Question: What is the filing due date as per the document?
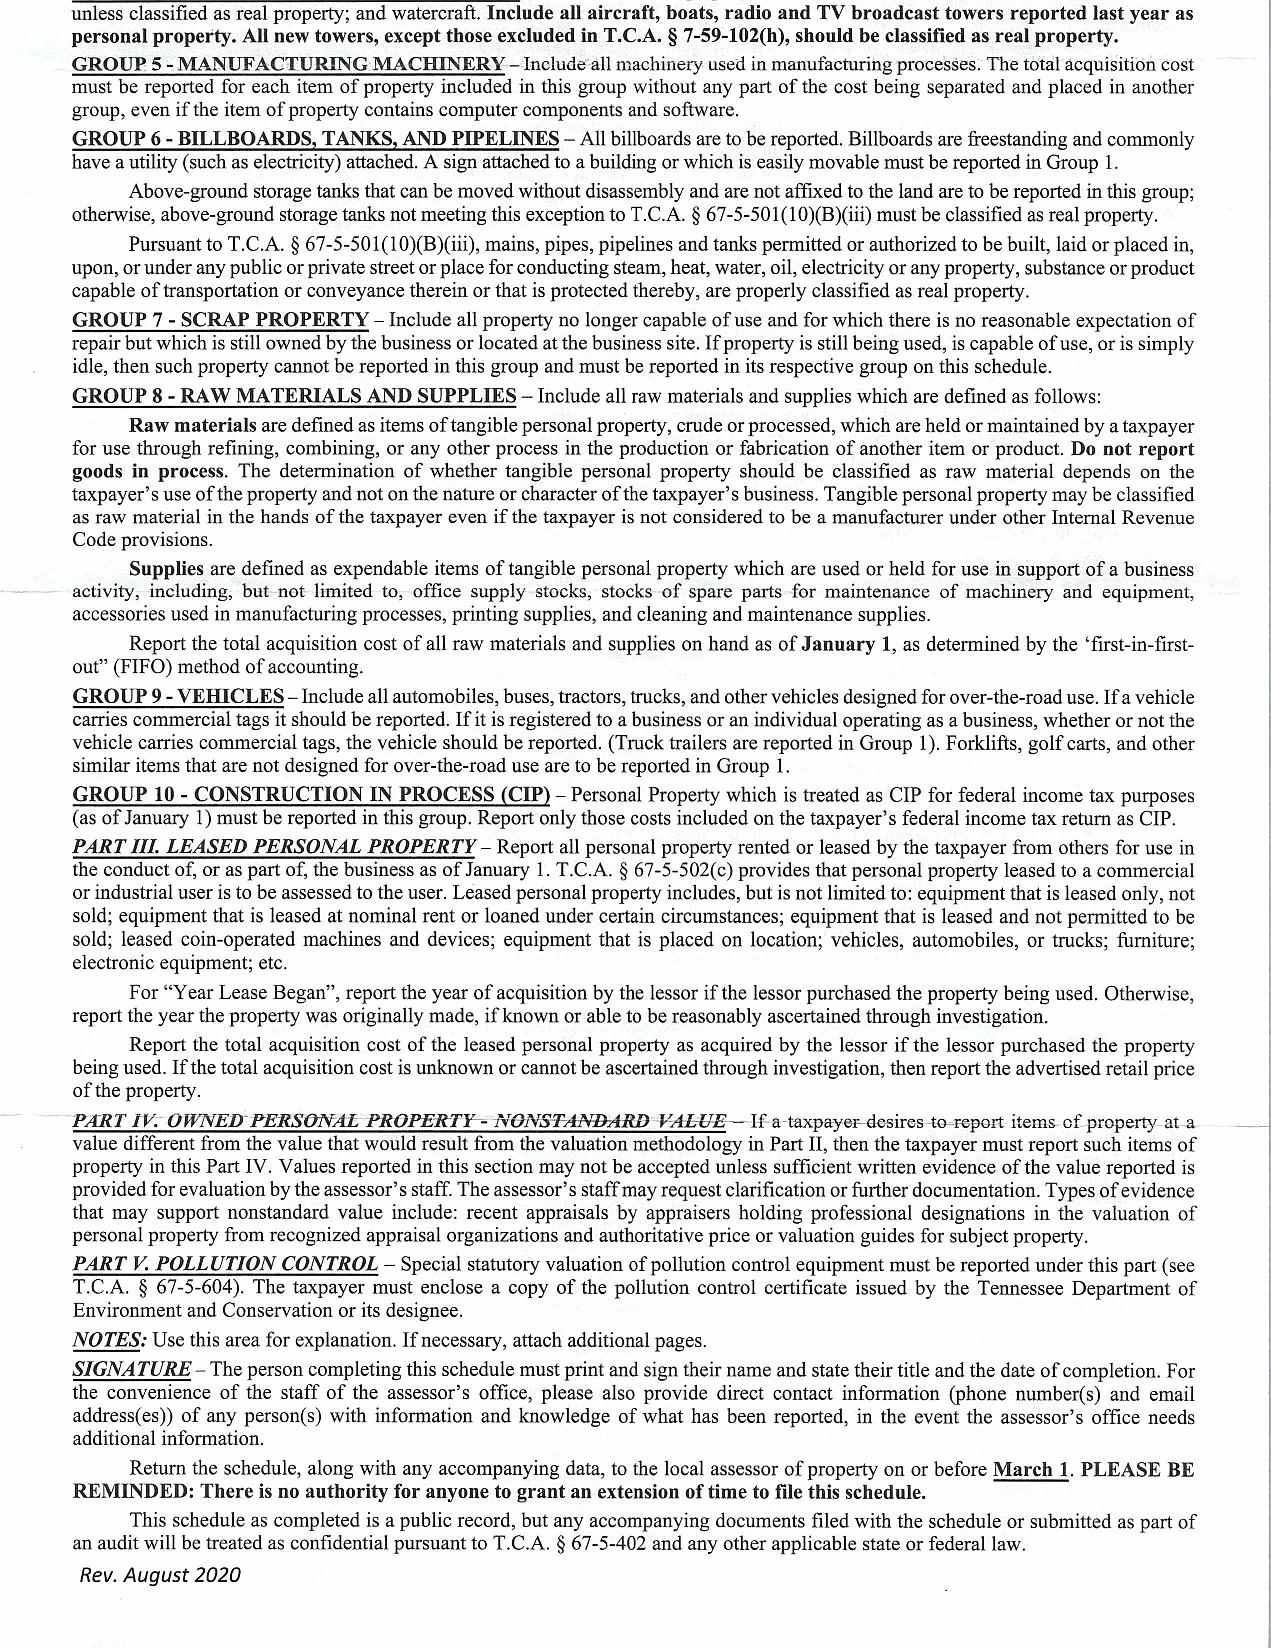
Answer: "1-Mar"